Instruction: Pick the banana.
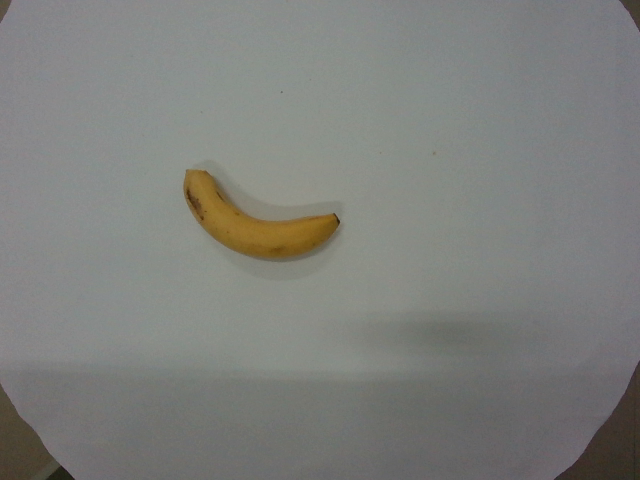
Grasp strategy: vertical